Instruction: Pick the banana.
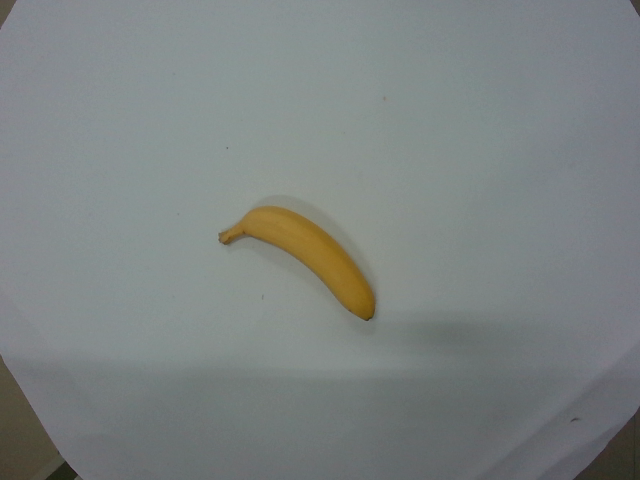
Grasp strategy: vertical